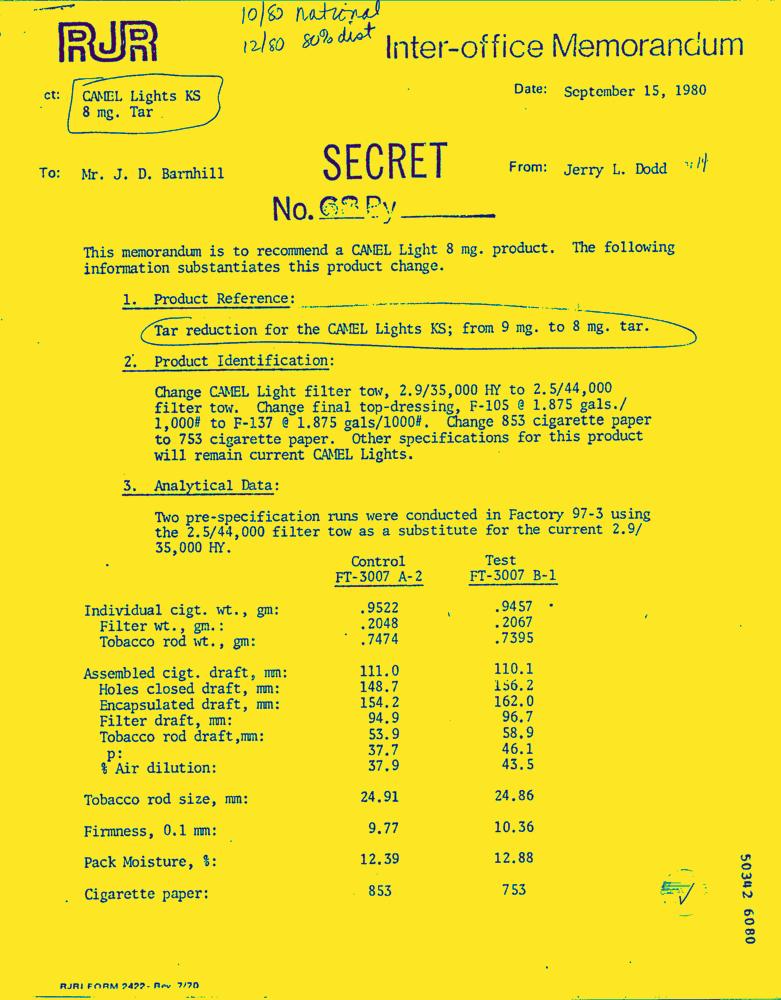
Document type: Letter-Doc